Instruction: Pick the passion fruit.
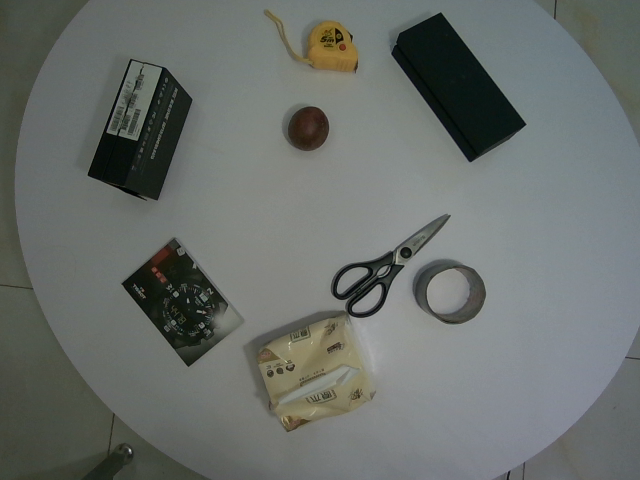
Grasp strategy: vertical